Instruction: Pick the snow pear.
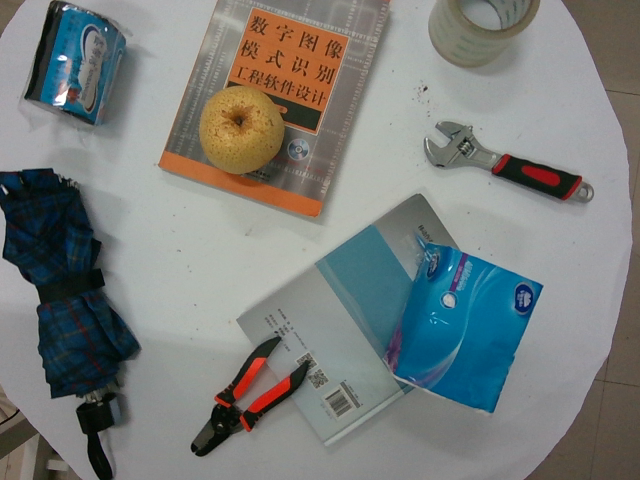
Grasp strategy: vertical